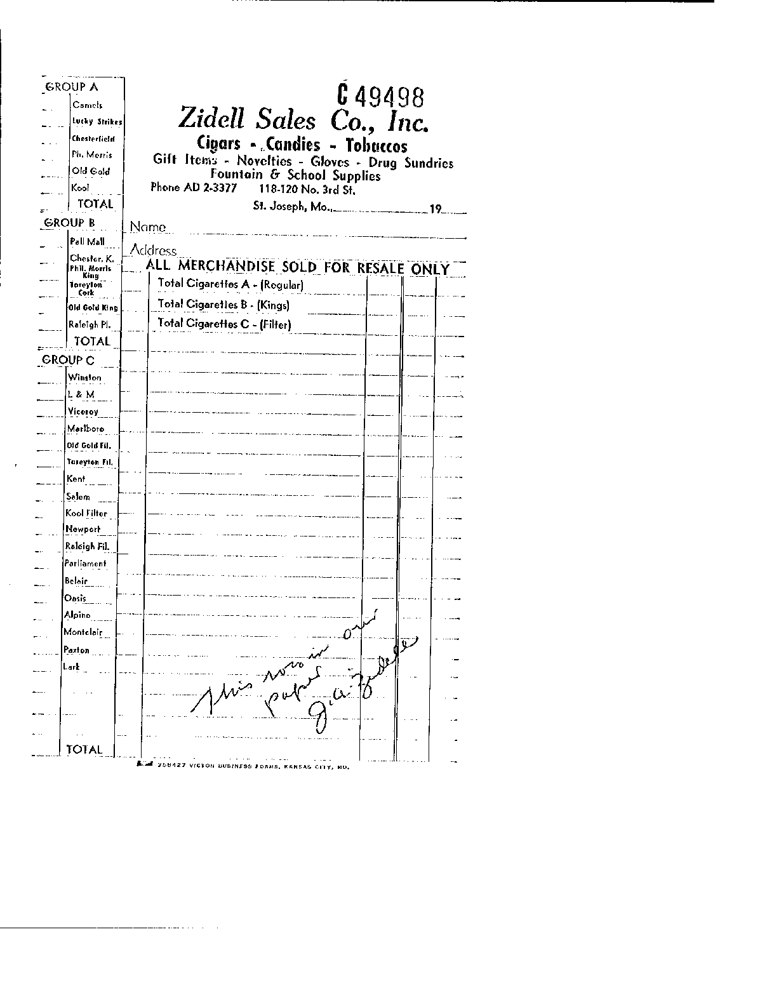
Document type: Invoice